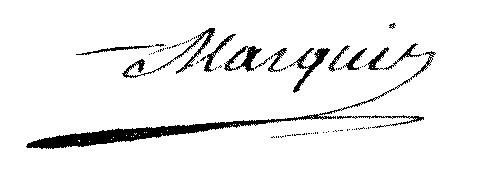
Signature of: jean joseph marquis